Question: What could the diagnosis suggest?
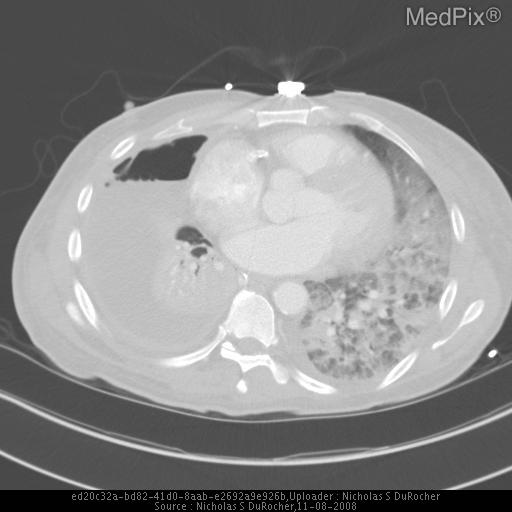
Answer: The possible diagnosis includes Hydropneumothorax
Hemopneumothorax
Pyopneumothorax.